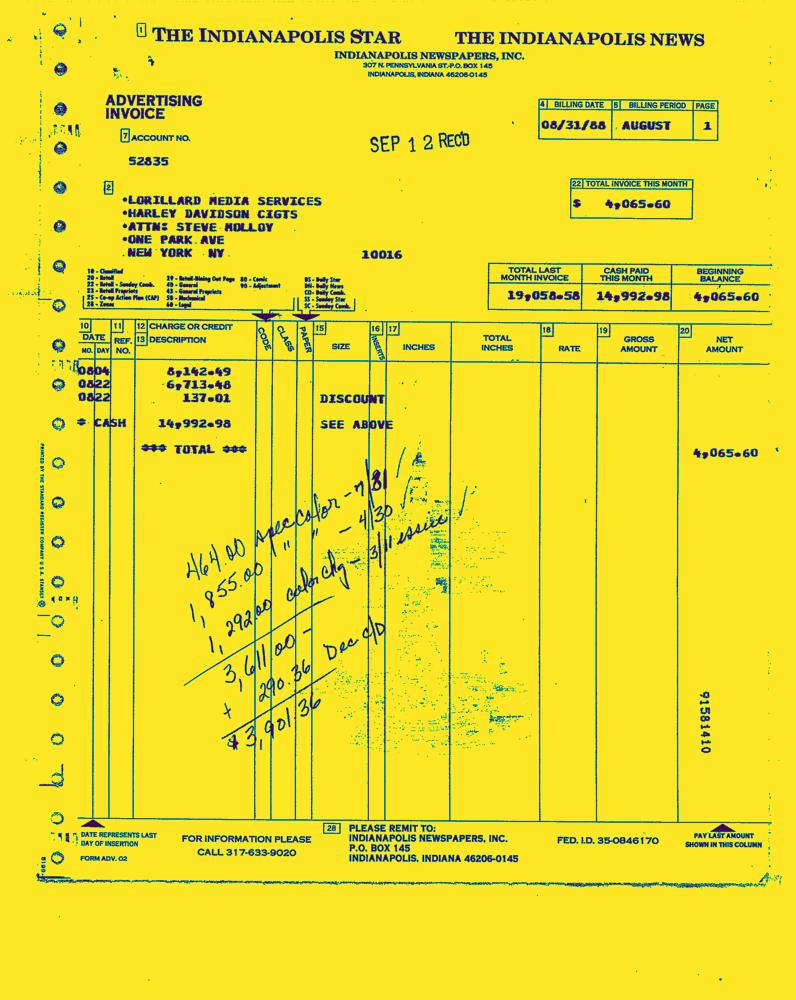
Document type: Invoice-Doc